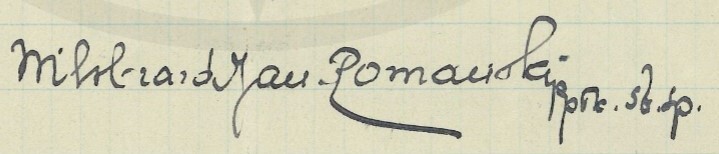
Signature of: willibald romański